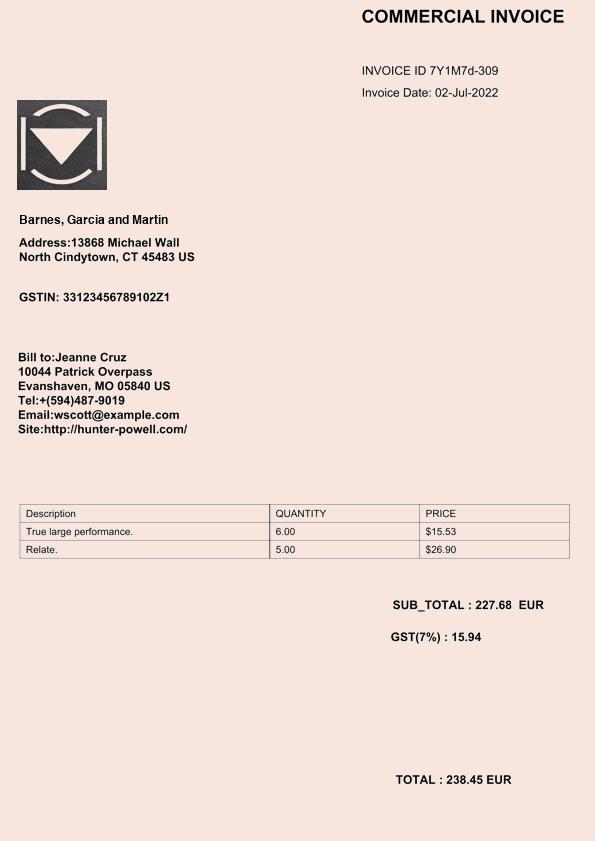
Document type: Invoice